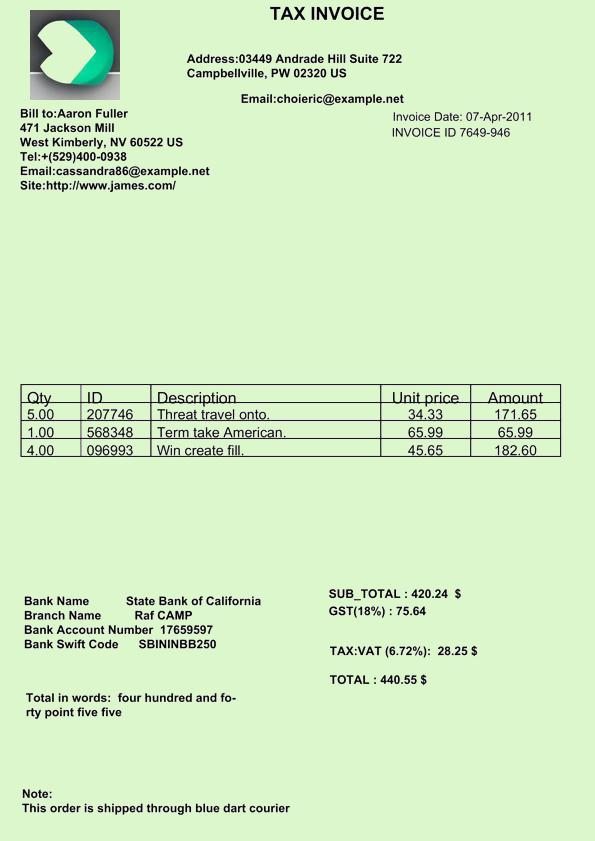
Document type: Invoice